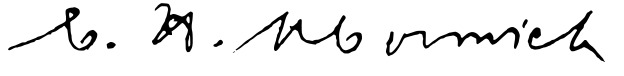
Signature of: cyrus mccormick